Question: Talk about the condition:
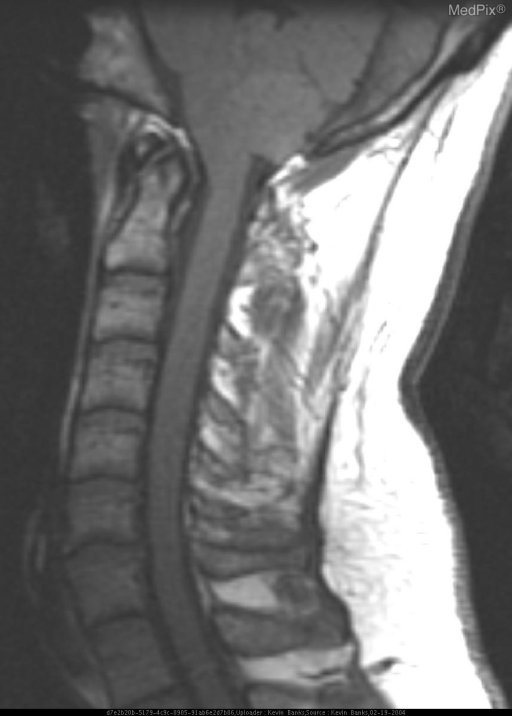
Answer: The disease is discussed as: Ependymomas are an uncommon group of glial tumors. They account for less than 10 percent of central nervous system (CNS) lesions and 25 percent of spinal cord tumors. The incidence of these tumors is approximately equal between males and females. The median age at diagnosis is five years of age with 25-40% of patients being less than two years old. Ependymomas typically arise within or adjacent to the ependymal lining of the ventricular system; they occasionally occur within the brain parenchyma, and rarely outside the CNS. In children, approximately 90 percent of ependymomas are intracranial (60 percent in the posterior fossa); the remainder arise within the spinal cord. In adults, approximately 75 percent arise within the spinal canal. The fourth ventricle is the most common infratentorial site and extension into the subarachnoid space occurs frequently. Supratentorial lesions can be either intraventricular (most commonly in the lateral ventricles) or parenchymal.  The biology and natural history of ependymomas resemble those of low-grade gliomas; as a result, local growth is predominant and less than 5 percent present with metastatic disease.

Ependymomas are usually well demarcated with frequent areas of calcification, hemorrhage, and cysts. Ependymomas span a histologic appearance from low grade (WHO grade II) differentiated lesions (ependymoma or myxopapillary ependymoma) to anaplastic (WHO grade III) tumors. Rarer subtypes of ependymoma include cellular, papillary, and clear cell variants. Myxopapillary ependymoma is composed of morphologically distinct cells from nonmyxopapillary or regular ependymoma. It arises within the region of the conus medullaris and filum terminale and appears much less malignant than does regular ependymoma. These lesions are classified as grade I, or low grade.

The clinical presentation of ependymoma is dependent upon tumor location. Most patients with posterior fossa lesions have evidence of increased intracranial pressure. As a result, headache, nausea and vomiting, ataxia, vertigo, and papilledema are common at presentation. Cranial nerve palsies are very common, especially involving cranial nerves VI to X. Brain stem invasion may occur. Seizures or focal neurologic deficits are most prominent when the tumors arise in the supratentorial compartment. Tumors involving the spinal cord present with deficits related to involvement of ascending or descending nerve tracts, or exiting peripheral nerves, that are specific to the level of the tumor.

The differential diagnosis for tumors that present in the posterior fossa includes medulloblastoma, astrocytoma, and brain stem or choroid plexus tumors. In the supratentorial location, glial tumors, PNETs, and choroid plexus carcinoma or papilloma should be considered. The CT appearance is often hyperdense with homogeneous enhancement; cysts and calcifications are common. The presence of calcifications within a tumor located in the fourth ventricle is highly suggestive but not diagnostic of ependymoma. On MRI, these tumors have a hypointense appearance on T1, and are hyperintense on T2 or proton density images; gadolinium enhancement is usually prominent. A subependymoma should be suspected in adults who present with a long clinical history and evidence of a non-enhancing, well-demarcated, nodular intraventricular tumor that is isodense on CT, and isointense in T1 and hyperintense in T2-weighted images on MRI. Stereotactic biopsy or surgical resection are necessary for the diagnosis of ependymoma. All patients should have spinal imaging of the entire neuraxis by MRI to exclude metastatic disease, since up to 10 percent of patients have evidence of spinal seeding.

Standard therapy for ependymoma consists of resection, usually followed by adjuvant radiotherapy. Chemotherapy does not appear to play an important role in the management of these tumors in adults but does in children.

It is difficult to estimate prognosis precisely in patients with ependymoma. In addition to tumor location, the extent of surgical resection and grade of malignancy have been identified as important factors in some studies. Approximately 90 percent of recurrences are local, underscoring the importance of local therapy to outcome. Supratentorial tumors appear to have a better prognosis than those located infratentorially. The risk of recurrence with myxopapillary and subependymoma is low and the prognosis is generally excellent for patients with these low grade tumors. High grade ependymomas are associated with poor outcome in most studies. In children, better performance status and older age are also associated with better prognosis. Compared to older children, infants may do less well partly because they have a higher incidence of infratentorial tumors, and partly because they tend not to receive timely adjuvant radiotherapy due to toxic effects on brain development.